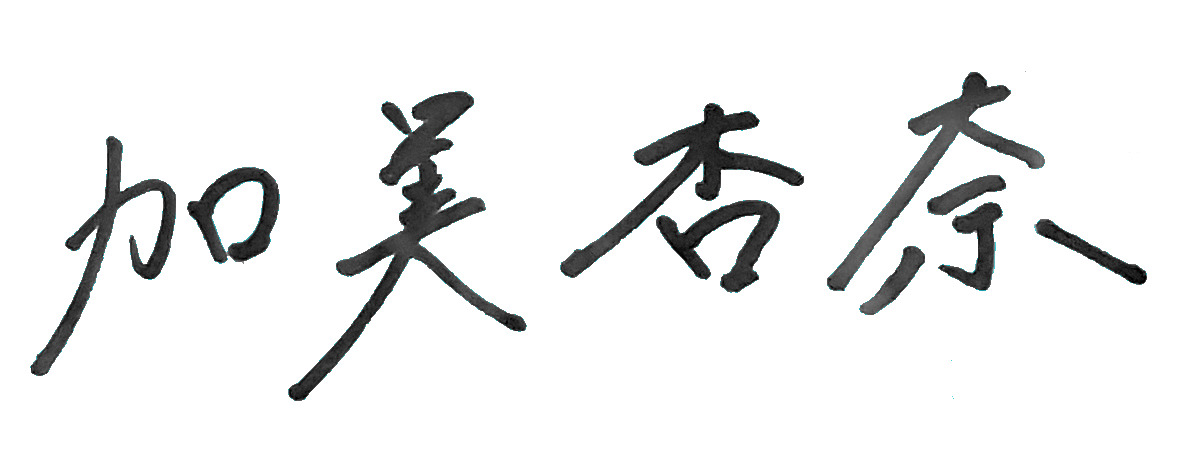
Signature of: anna kami